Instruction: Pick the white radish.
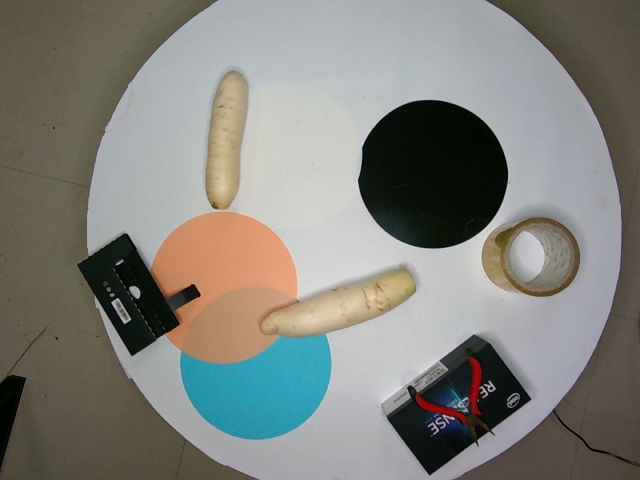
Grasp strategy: vertical